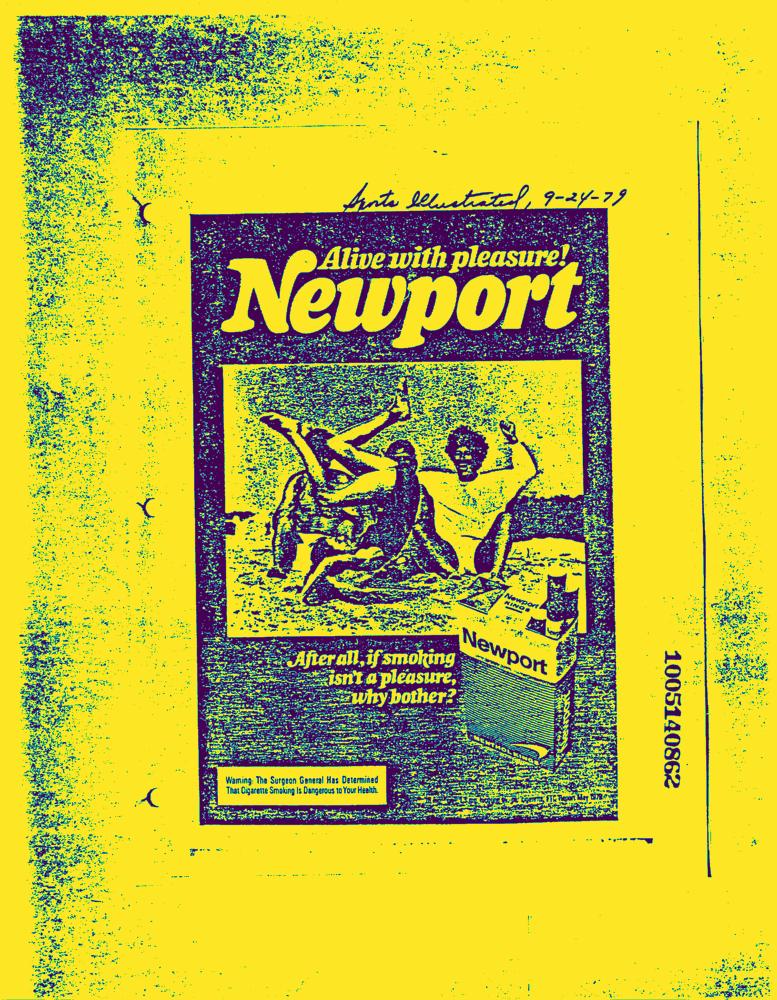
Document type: AD